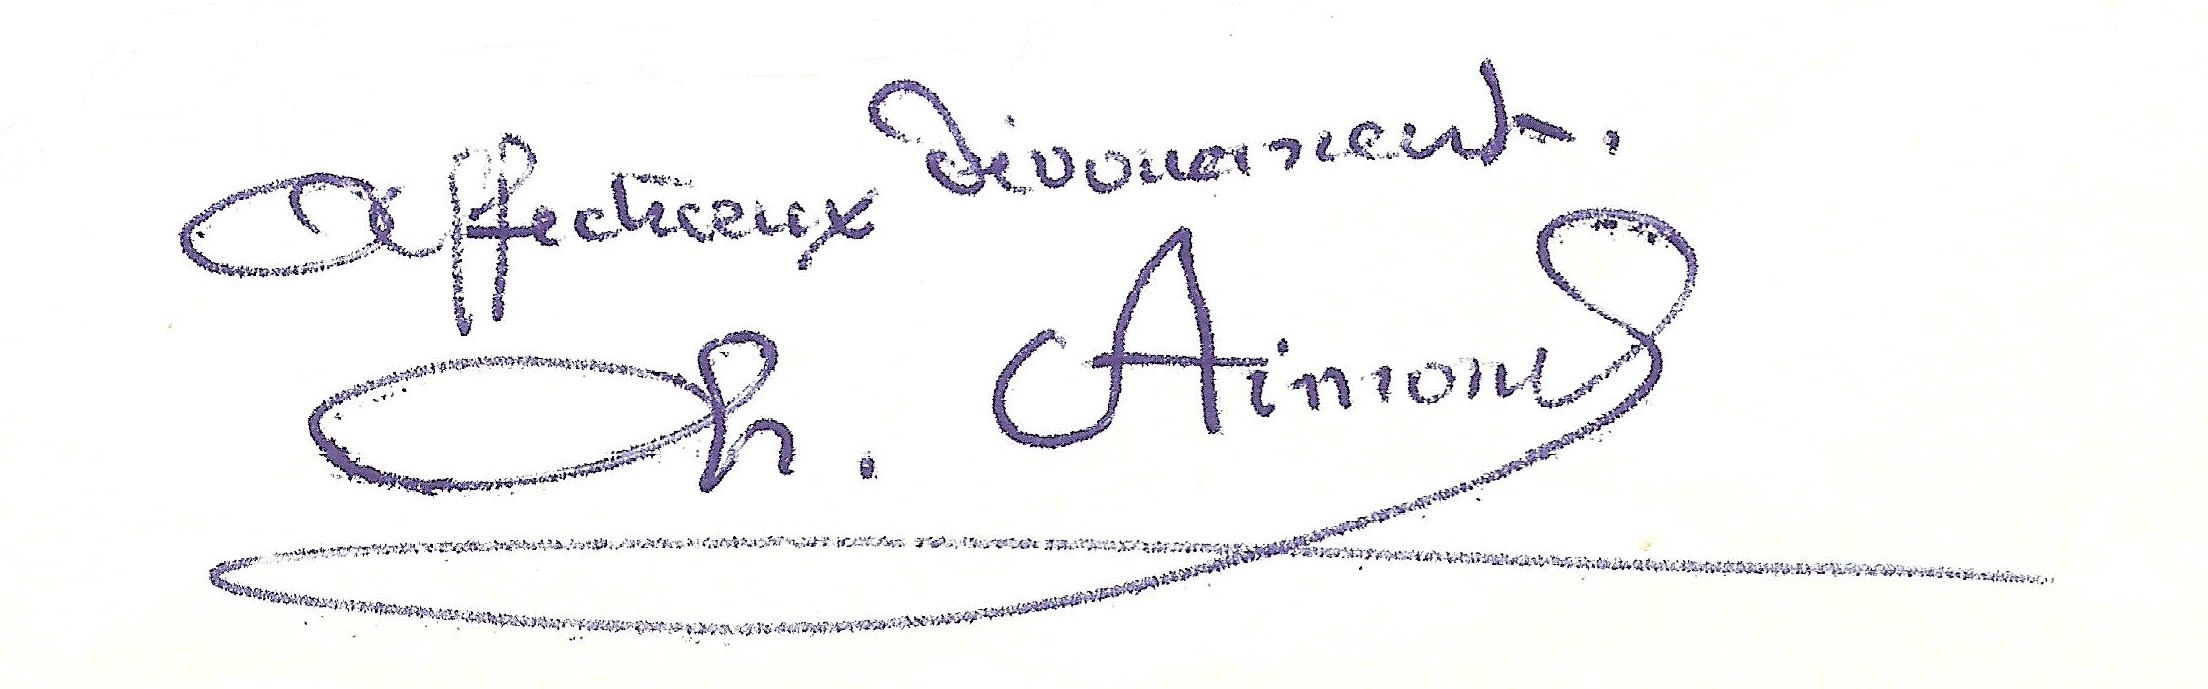
Signature of: charles aimond